Question: How does the patient history play a role?
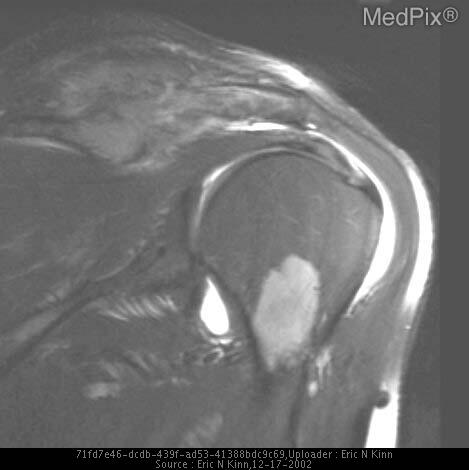
Answer: The patient's history of 60 year old male presents to ortho for evaluation of right upper extremity pain. is key in understanding the case.